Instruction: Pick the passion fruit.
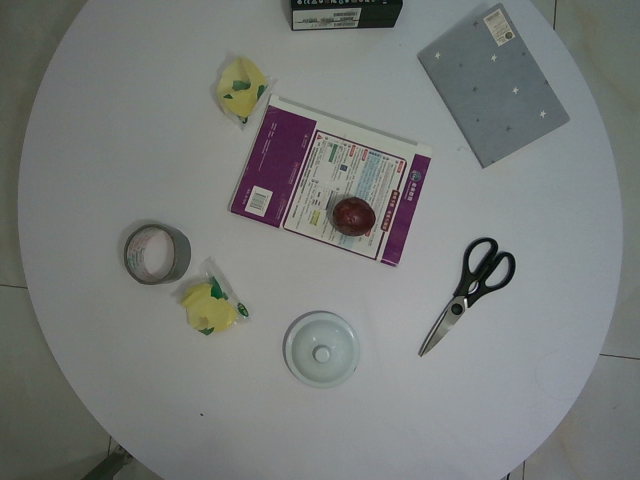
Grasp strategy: vertical